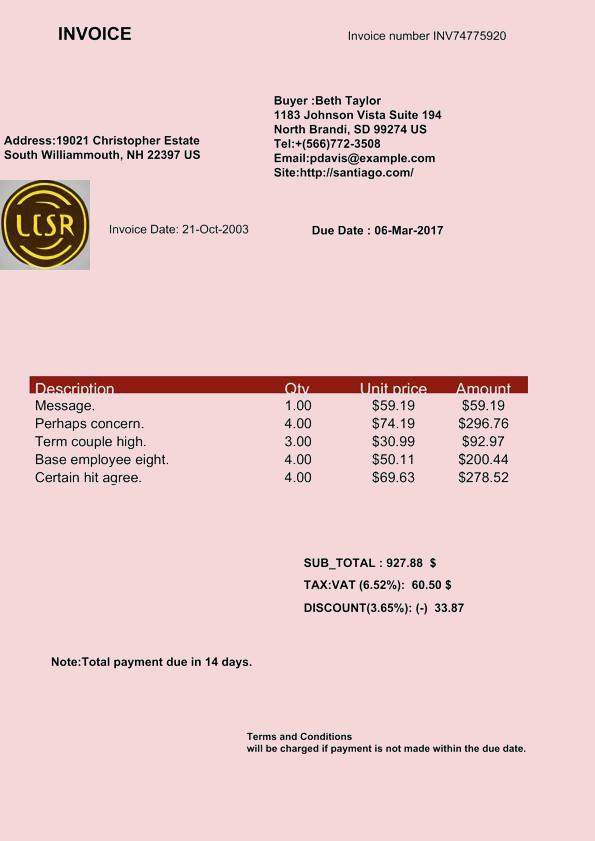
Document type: Invoice